Question: What appears to be the issue?
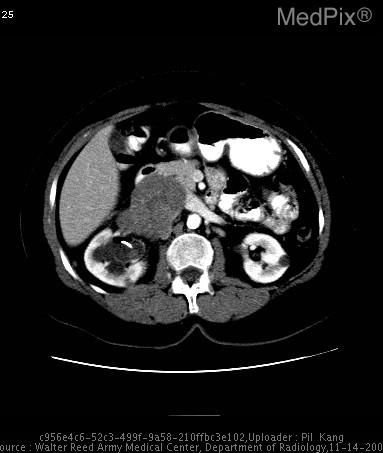
Answer: The findings suggest CT with intravenous and oral contrast material demonstrates a large retroperitoneal mass with central dystrophic calcifications.  This mass is completely separate from the right kidney, which other than the hydronephrosis and the presence of the ureteral stent, is otherwise unremarkable.  The liver was also normal.

Superior images demonstrate a "beak sign" with the inferior vena cava and the left renal vein, strongly suggestive of the vascular origin of this tumor.

Note the presence of the ureteral stent, and the image demonstrating that the mass has extrinsic mass effect on the course of the ureter, causing the original clinical problem for which this patient was treated.. CT with intravenous and oral contrast material demonstrates a large retroperitoneal mass with central calcifications.  This mass is completely separate from the right kidney, which other than the hydronephrosis and the presence of the ureteral stent, is otherwise unremarkable.  The liver was also normal.

These images demonstrate a "beak sign" with the left renal vein, again strongly suggestive of the vascular origin of this tumor.. The patient might have a history of Patient is s/p placement of right ureteral stent for extrinsic obstruction of the right ureter due to a "mass" demonstrated on previous non-contrast renal stone protocol CT..